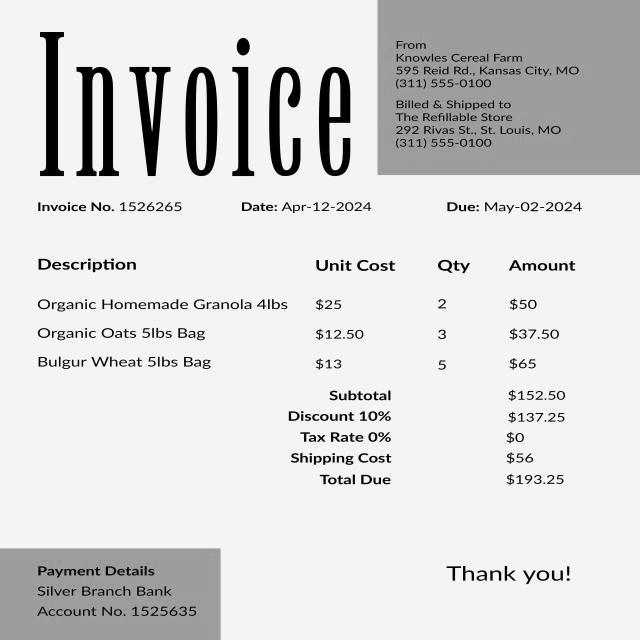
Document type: Invoice